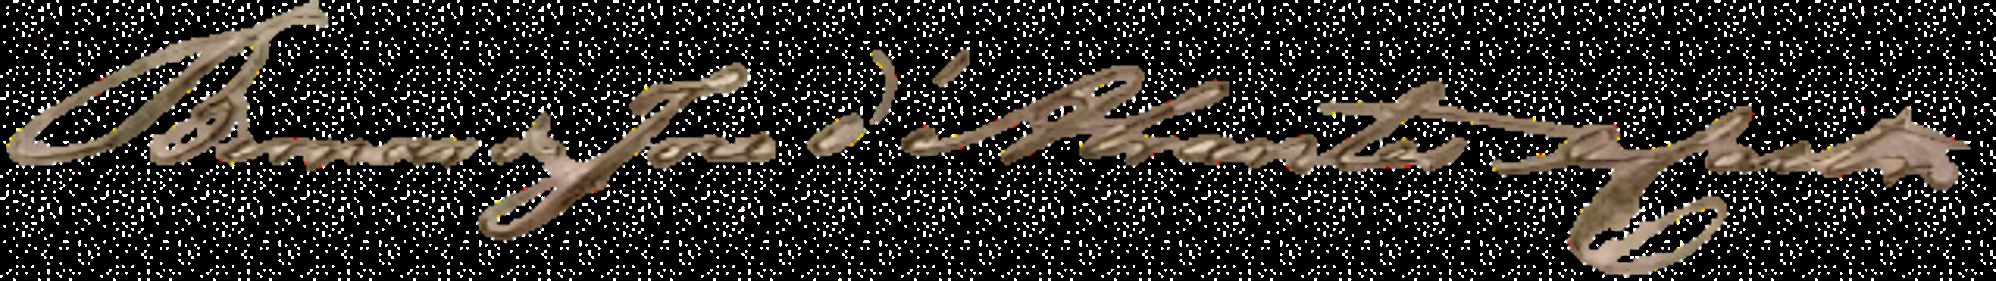
Signature of: bernardo josé de abrantes e castro